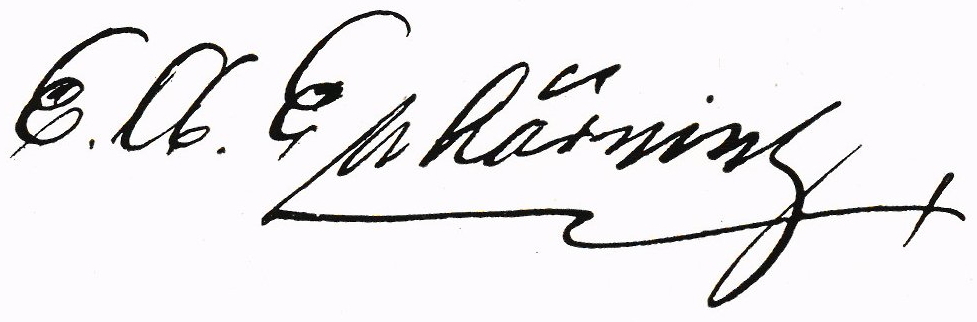
Signature of: august enhörning